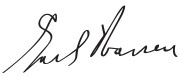
Signature of: earl warren